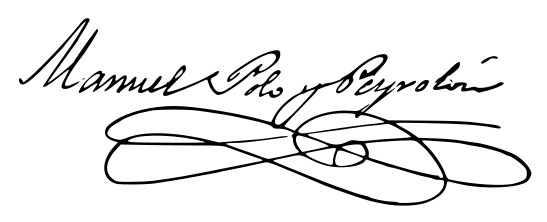
Signature of: manuel polo y peyrolón